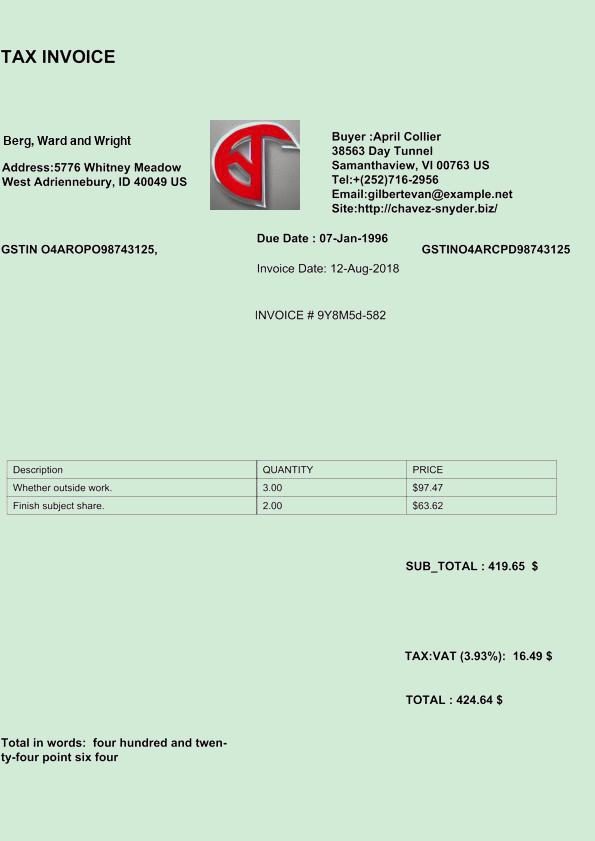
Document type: Invoice